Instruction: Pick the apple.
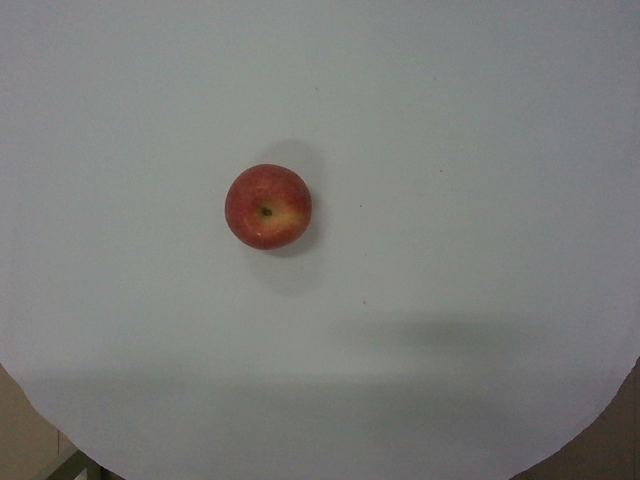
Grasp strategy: vertical